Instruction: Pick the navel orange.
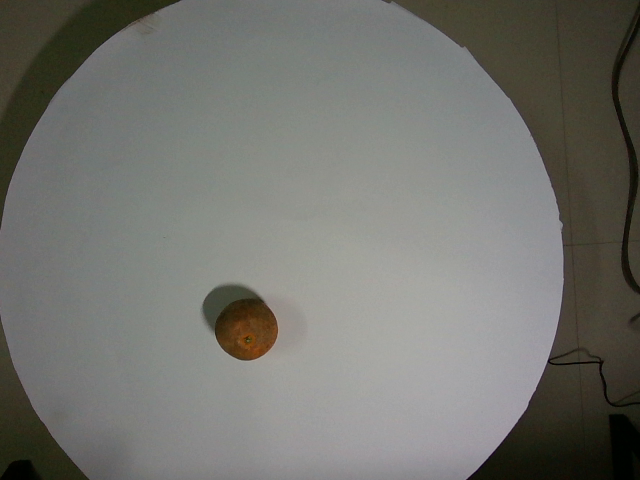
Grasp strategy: vertical